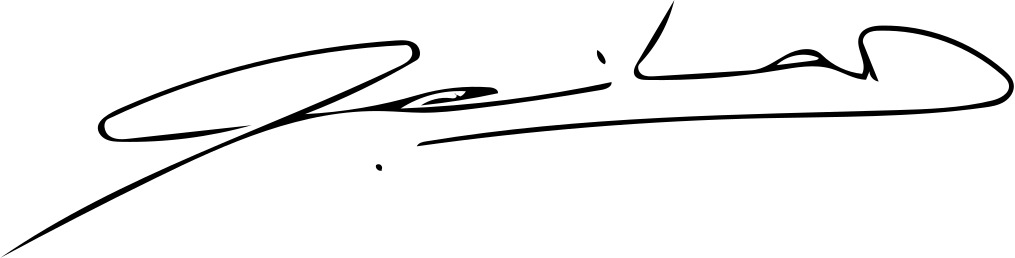
Signature of: camila vallejo